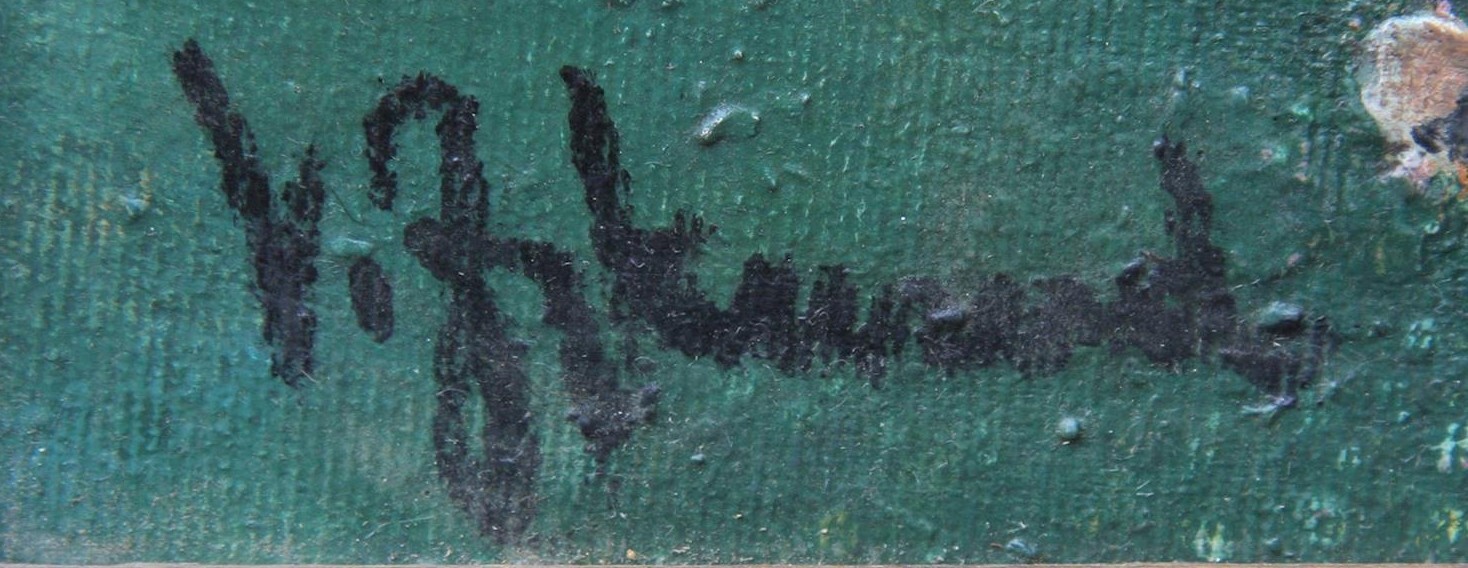
Signature of: václav zykmund